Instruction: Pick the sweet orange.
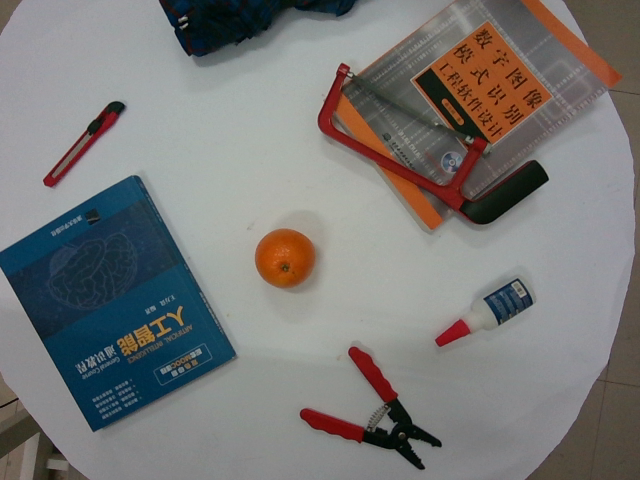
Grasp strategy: vertical